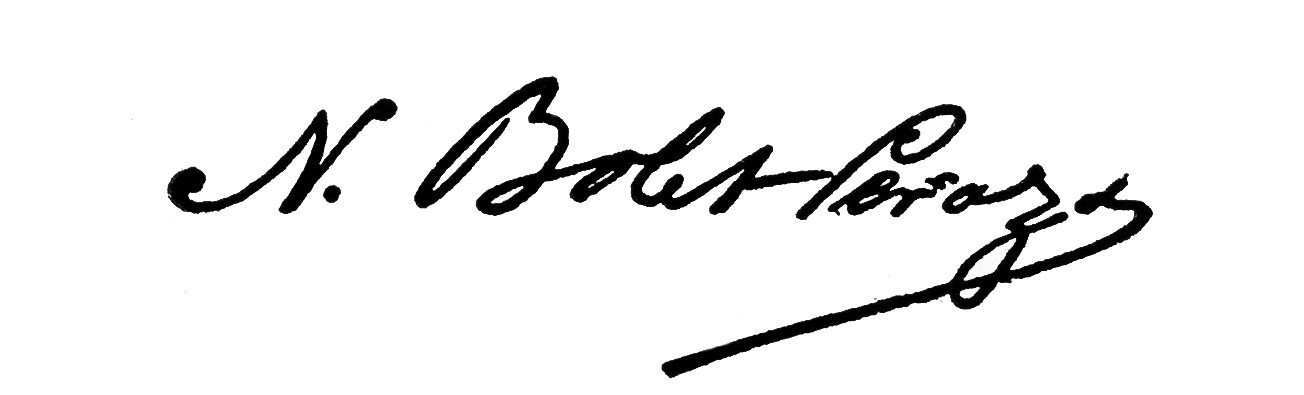
Signature of: nicanor bolet peraza